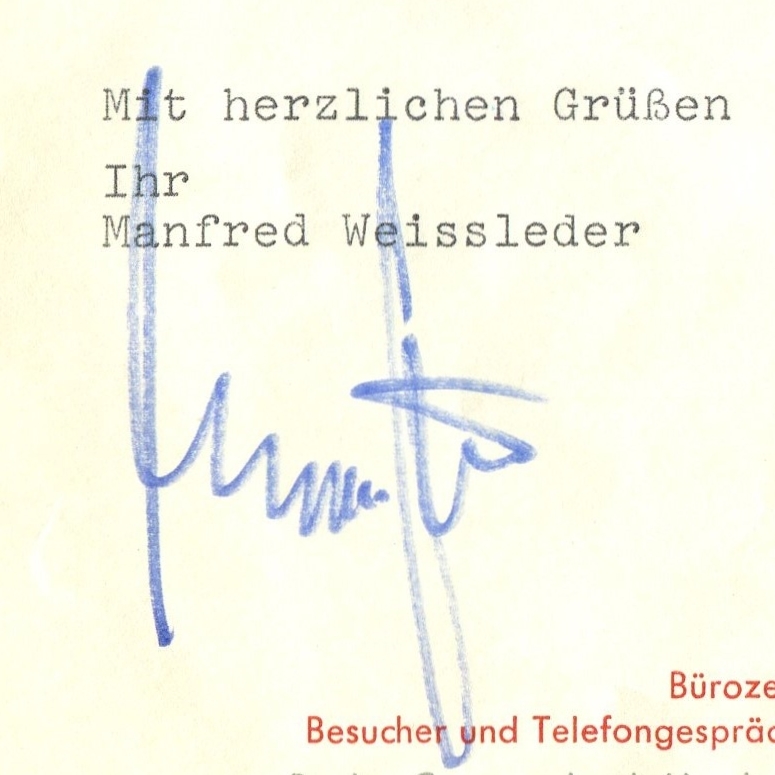
Signature of: manfred weissleder